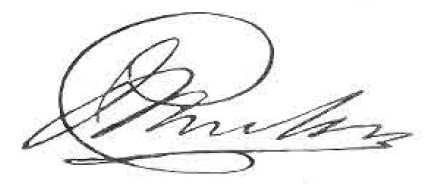
Signature of: abraham pandithar